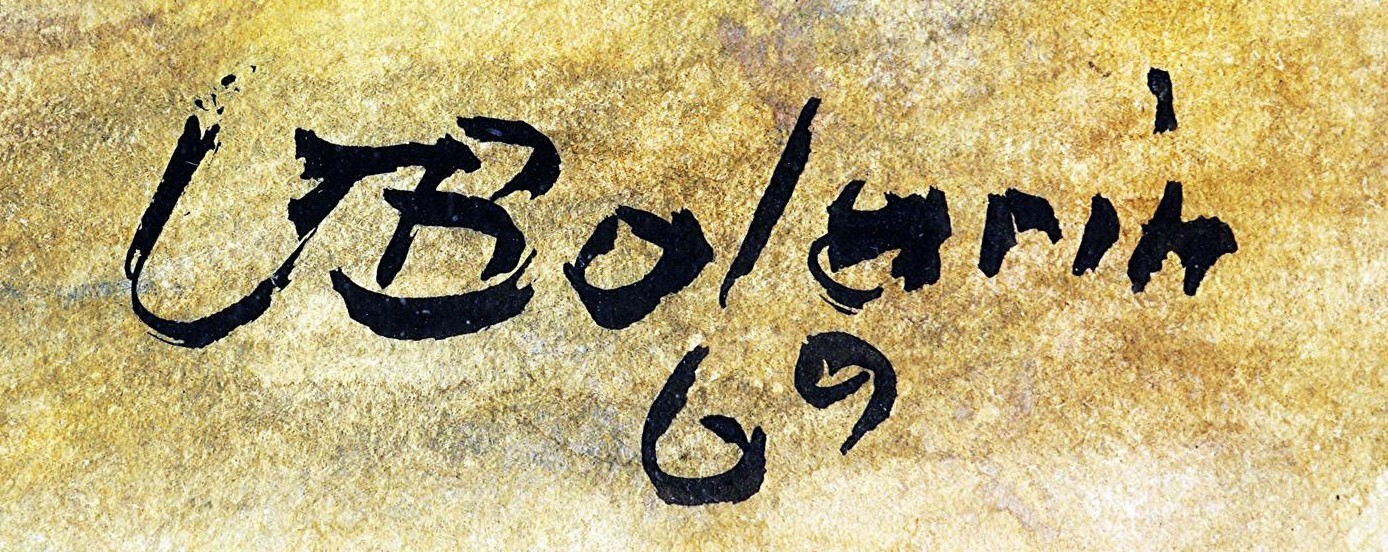
Signature of: vilém balarin